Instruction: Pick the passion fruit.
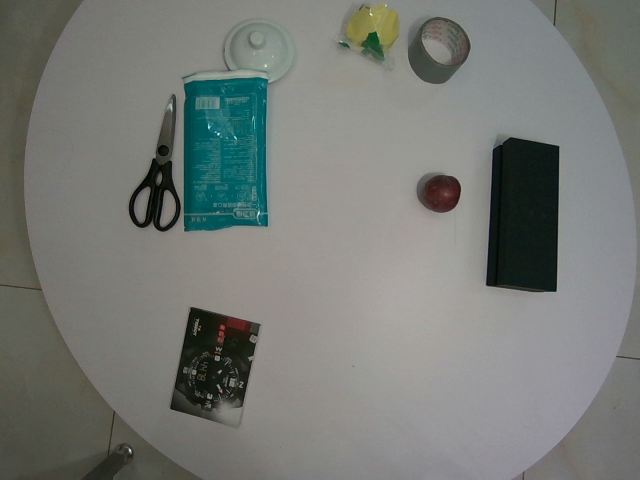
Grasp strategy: vertical